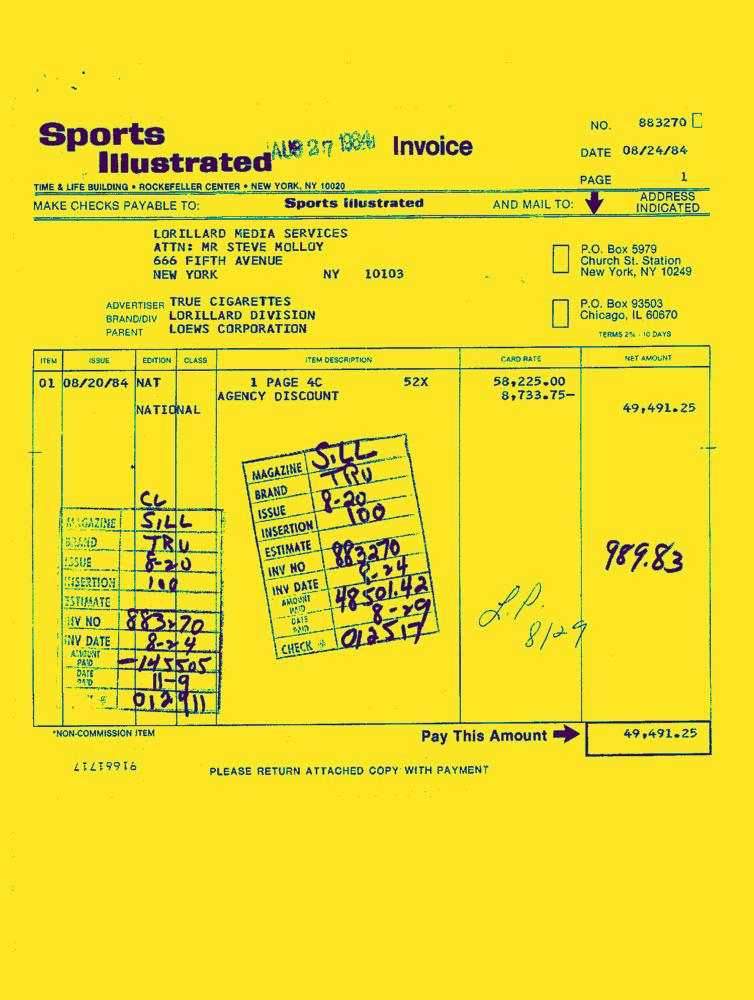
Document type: Invoice-Doc